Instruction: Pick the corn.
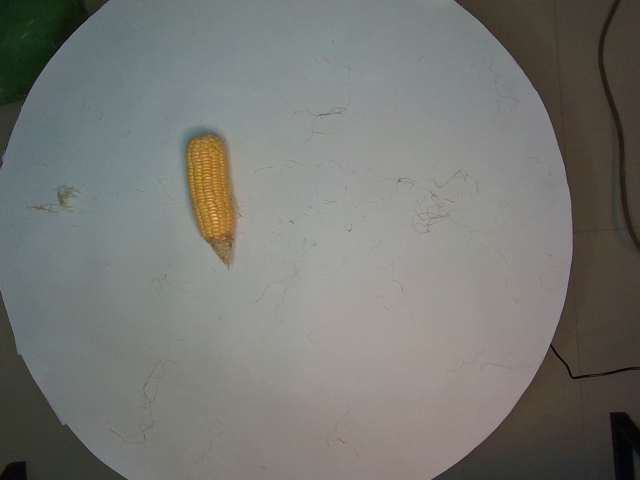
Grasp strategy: vertical